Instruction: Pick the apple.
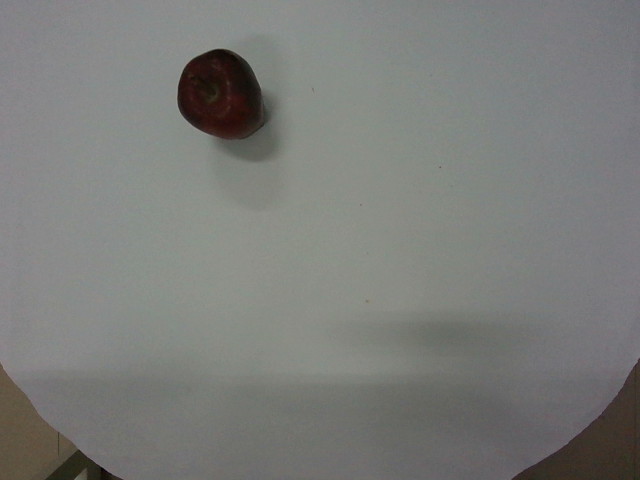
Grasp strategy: vertical